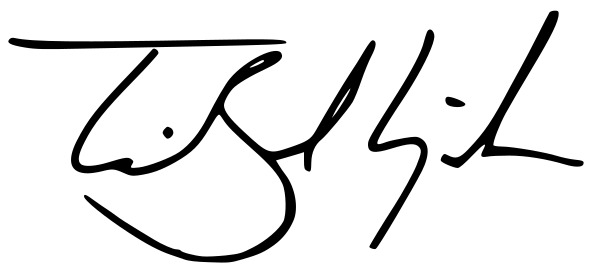
Signature of: timothy sejba